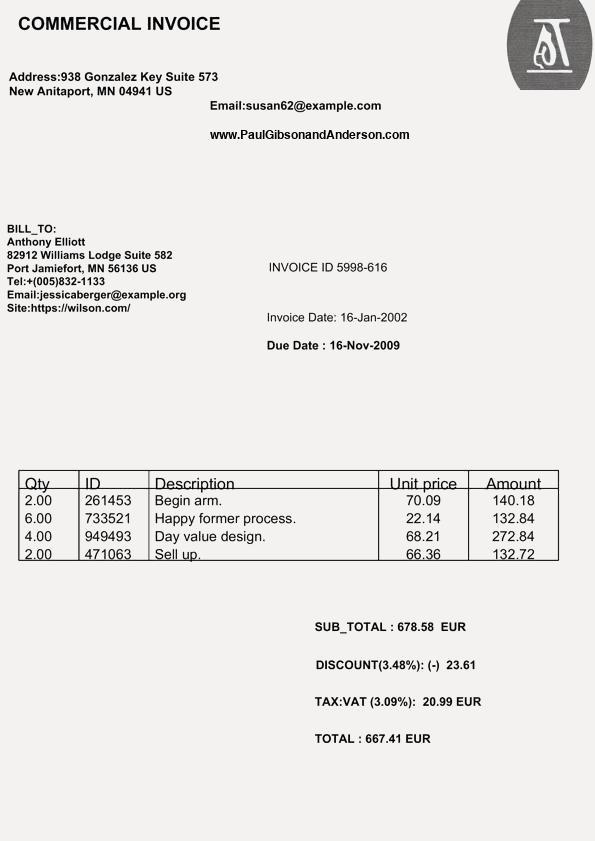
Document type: Invoice